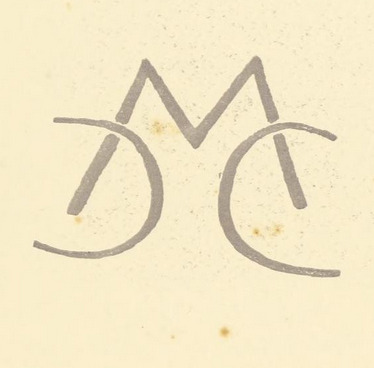
Signature of: camille moreau nélaton